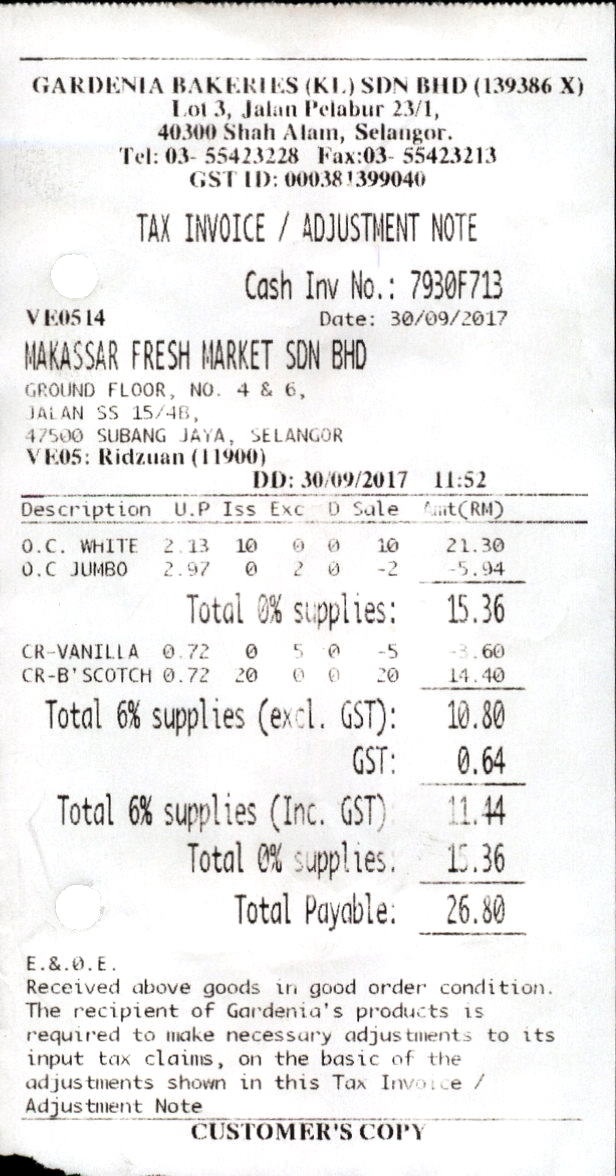
GARDENIA BAKERIES (KL) SDN BHD (139386 X)
LOT 3, JALAN PELABUR 23/1,
40300 SHAH ALAM, SELANGOR.
TEL: 03- 55423228
GST ID: 000381399040
TAX INVOICE / ADJUSTMENT NOTE
CASH INV NO.: 7930F713
VE0514
DATE: 30/09/2017
MAKASSAR FRESH MARKET SDN BHD
GROUND FLOOR, NO. 4 & 6,
JALAN SS 15/4B,
47500 SUBANG JAYA, SELANGOR
VE05: RIDZUAN (11900)
DD: 30/09/2017
11:52
DESCRIPTION
U.P
D
AMT(RM)
O.C. WHITE
2.13
10
0
0
10
21.30
O.C JUMBO
2.97
0
2
0
-2
-5.94
TOTAL 0% SUPPLIES:
15.36
CR-VANILLA
0.72
0
5
0
-5
-3.60
CR-B'SCOTCH
0.72
20
0
0
20
14.40
TOTAL 6% SUPPLIES (EXCL. GST):
10.80
GST:
0.64
TOTAL 6% SUPPLIES (INC. GST):
11.44
TOTAL 0% SUPPLIES:
15.36
TOTAL PAYABLE:
26.80
E.&.0.E.
RECEIVED ABOVE GOODS IN GOOD ORDER CONDITION.
THE RECIPIENT OF GARDENIA'S PRODUCTS IS
REQUIRED TO MAKE NECESSARY ADJUSTMENTS TO ITS
INPUT TAX CLAIMS, ON THE BASIC OF THE
ADJUSTMENTS SHOWN IN THIS TAX INVOICE /
ADJUSTMENT NOTE
CUSTOMER'S COPY
FAX:03- 55423213
ISS
EXC
SALE